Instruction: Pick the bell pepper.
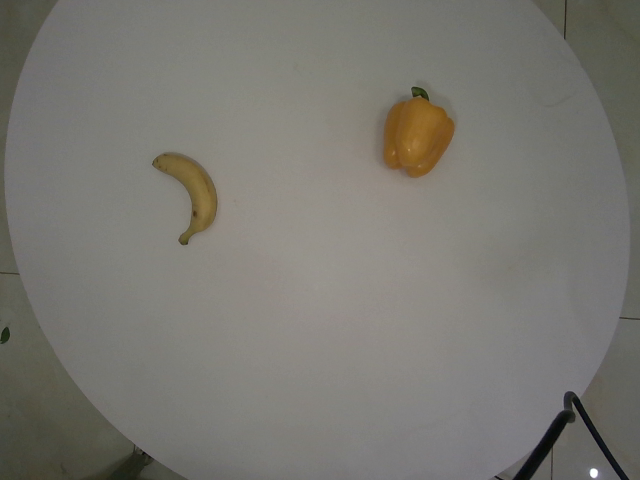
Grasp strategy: vertical